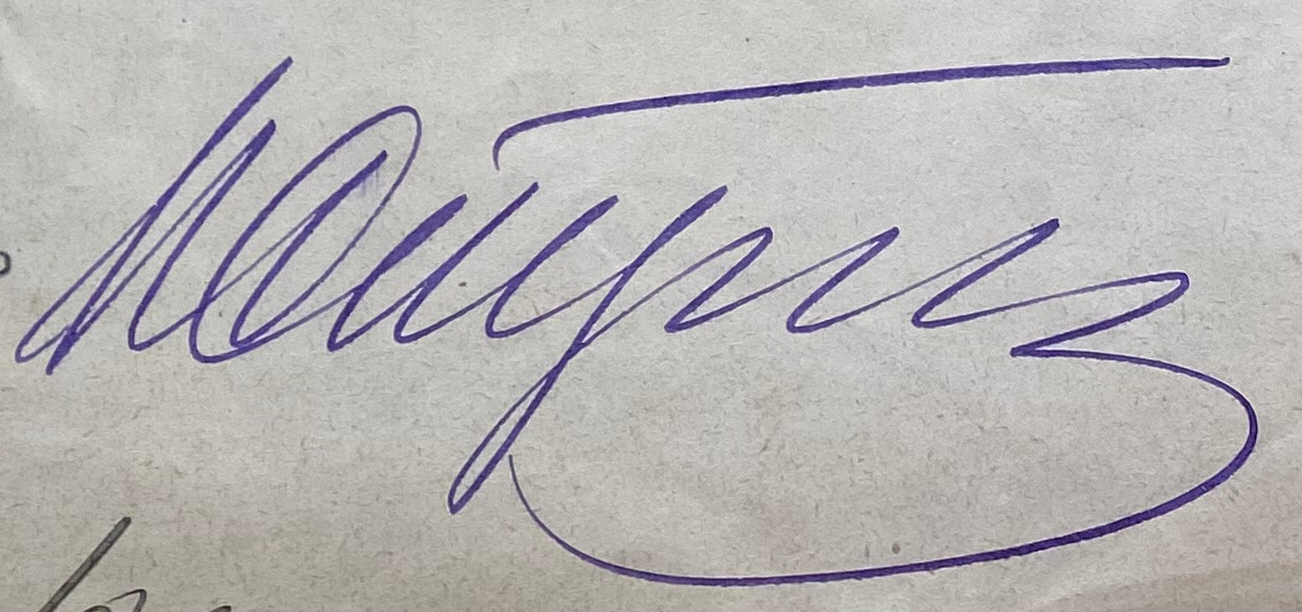
Signature of: q56309830